Question: What type of tax is indicated in the document, personal property or real estate?
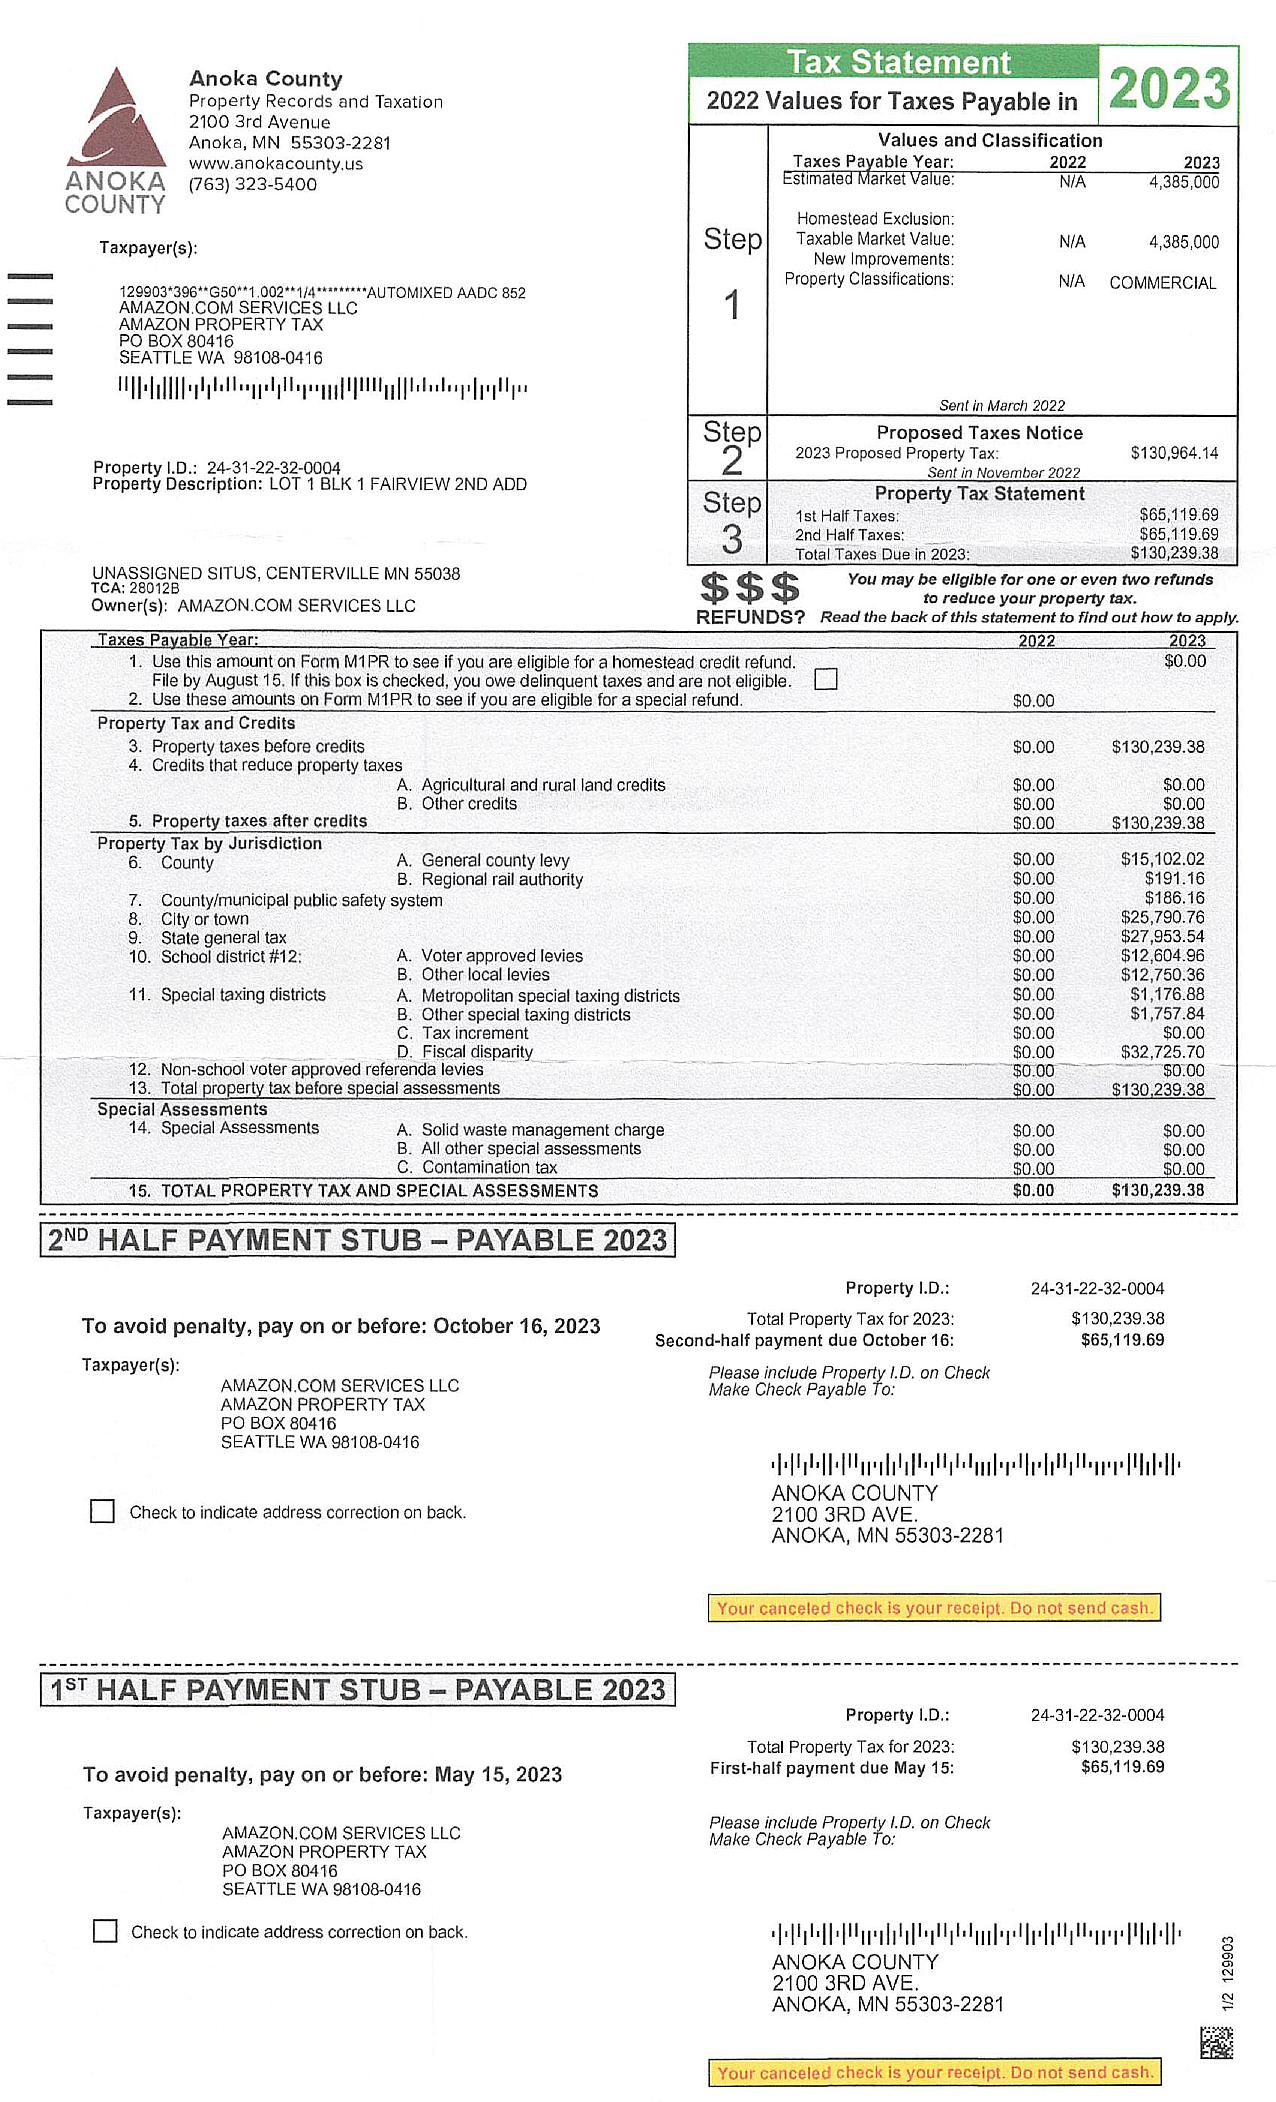
Answer: "Real Estate Tax"